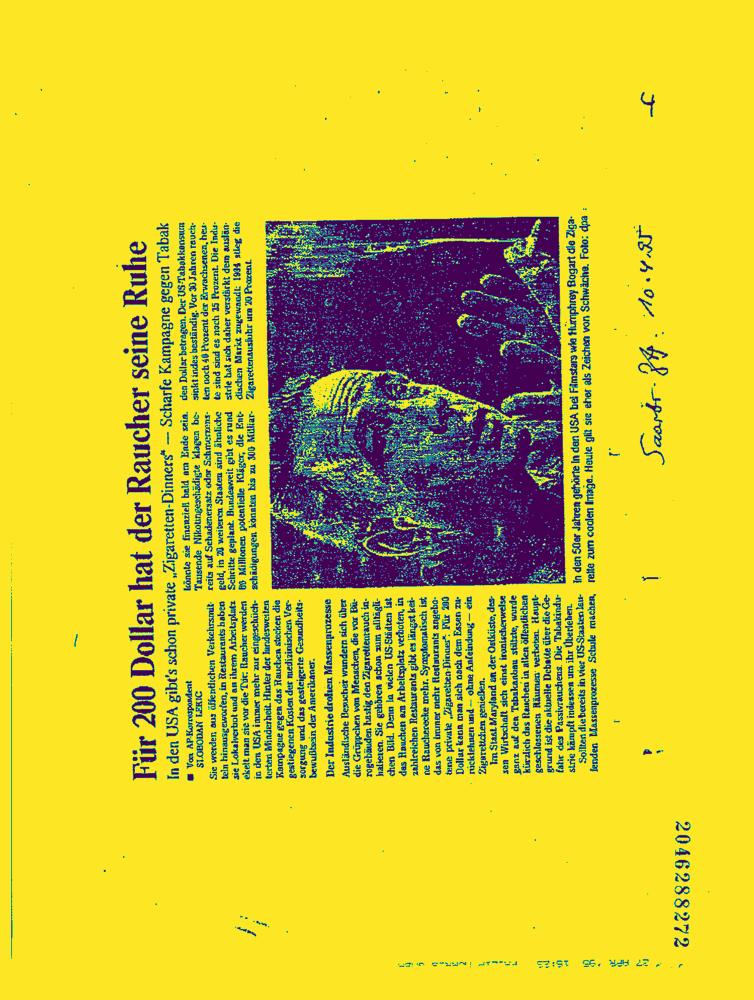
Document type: News-Article